Question: In what way does the history help explain the case?
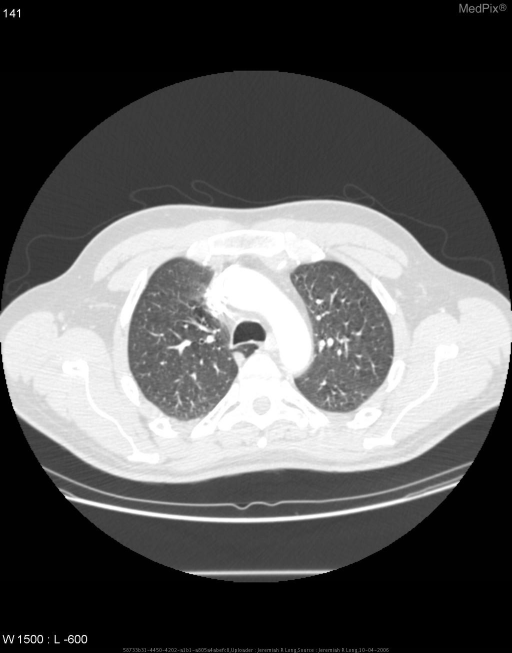
Answer: The patient's history of 45 year old male with recent diagnosis of gastric carcinoma undergoing staging CT. is key in understanding the case.